Question: What are the imaging findings?
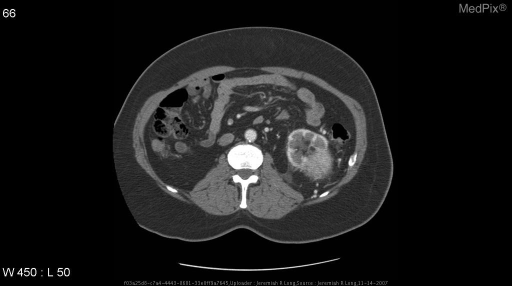
Answer: The imaging shows Axial CT images after intravenous contrast material administration demonstrate an aggressive enhancing heterogenous exophytic mass arising from the upper pole of the left kidney and extending into the left renal vein.  The inferior vena cava remains patent. A small ventral hernia is also noted. Axial CT images after intravenous contrast material administration demonstrate an aggressive enhancing heterogenous exophytic mass arising from the upper pole of the left kidney and extending into the left renal vein.  The inferior vena cava remains patent. A small ventral hernia is also noted..